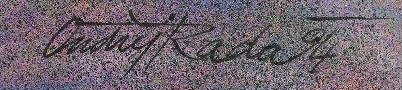
Signature of: ondřej rada